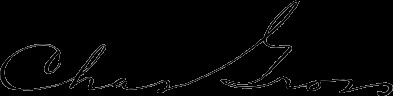
Signature of: charles gross